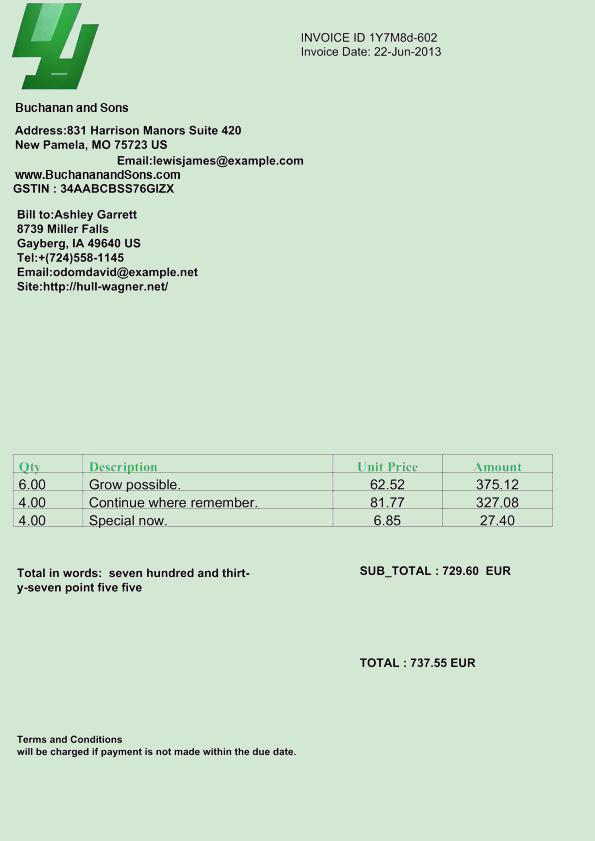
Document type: Invoice